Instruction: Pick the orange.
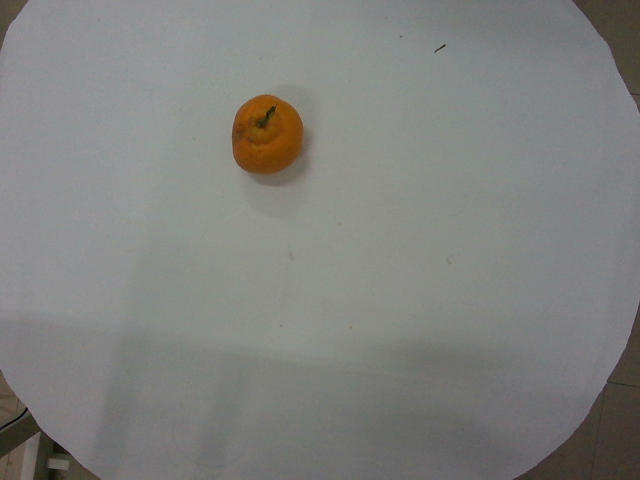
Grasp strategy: vertical